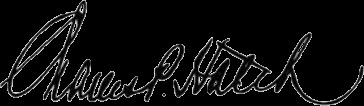
Signature of: charles p hatch